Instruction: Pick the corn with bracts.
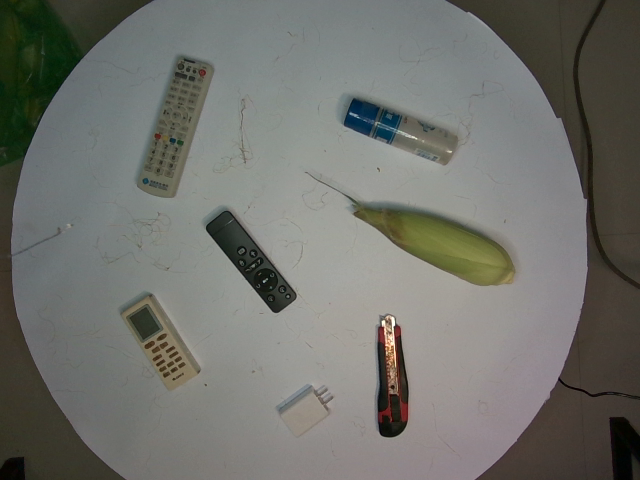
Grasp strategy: vertical